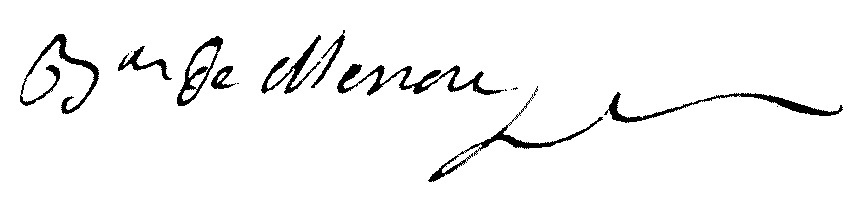
Signature of: jacques françois menou